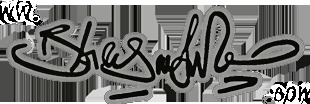
Signature of: barış manço